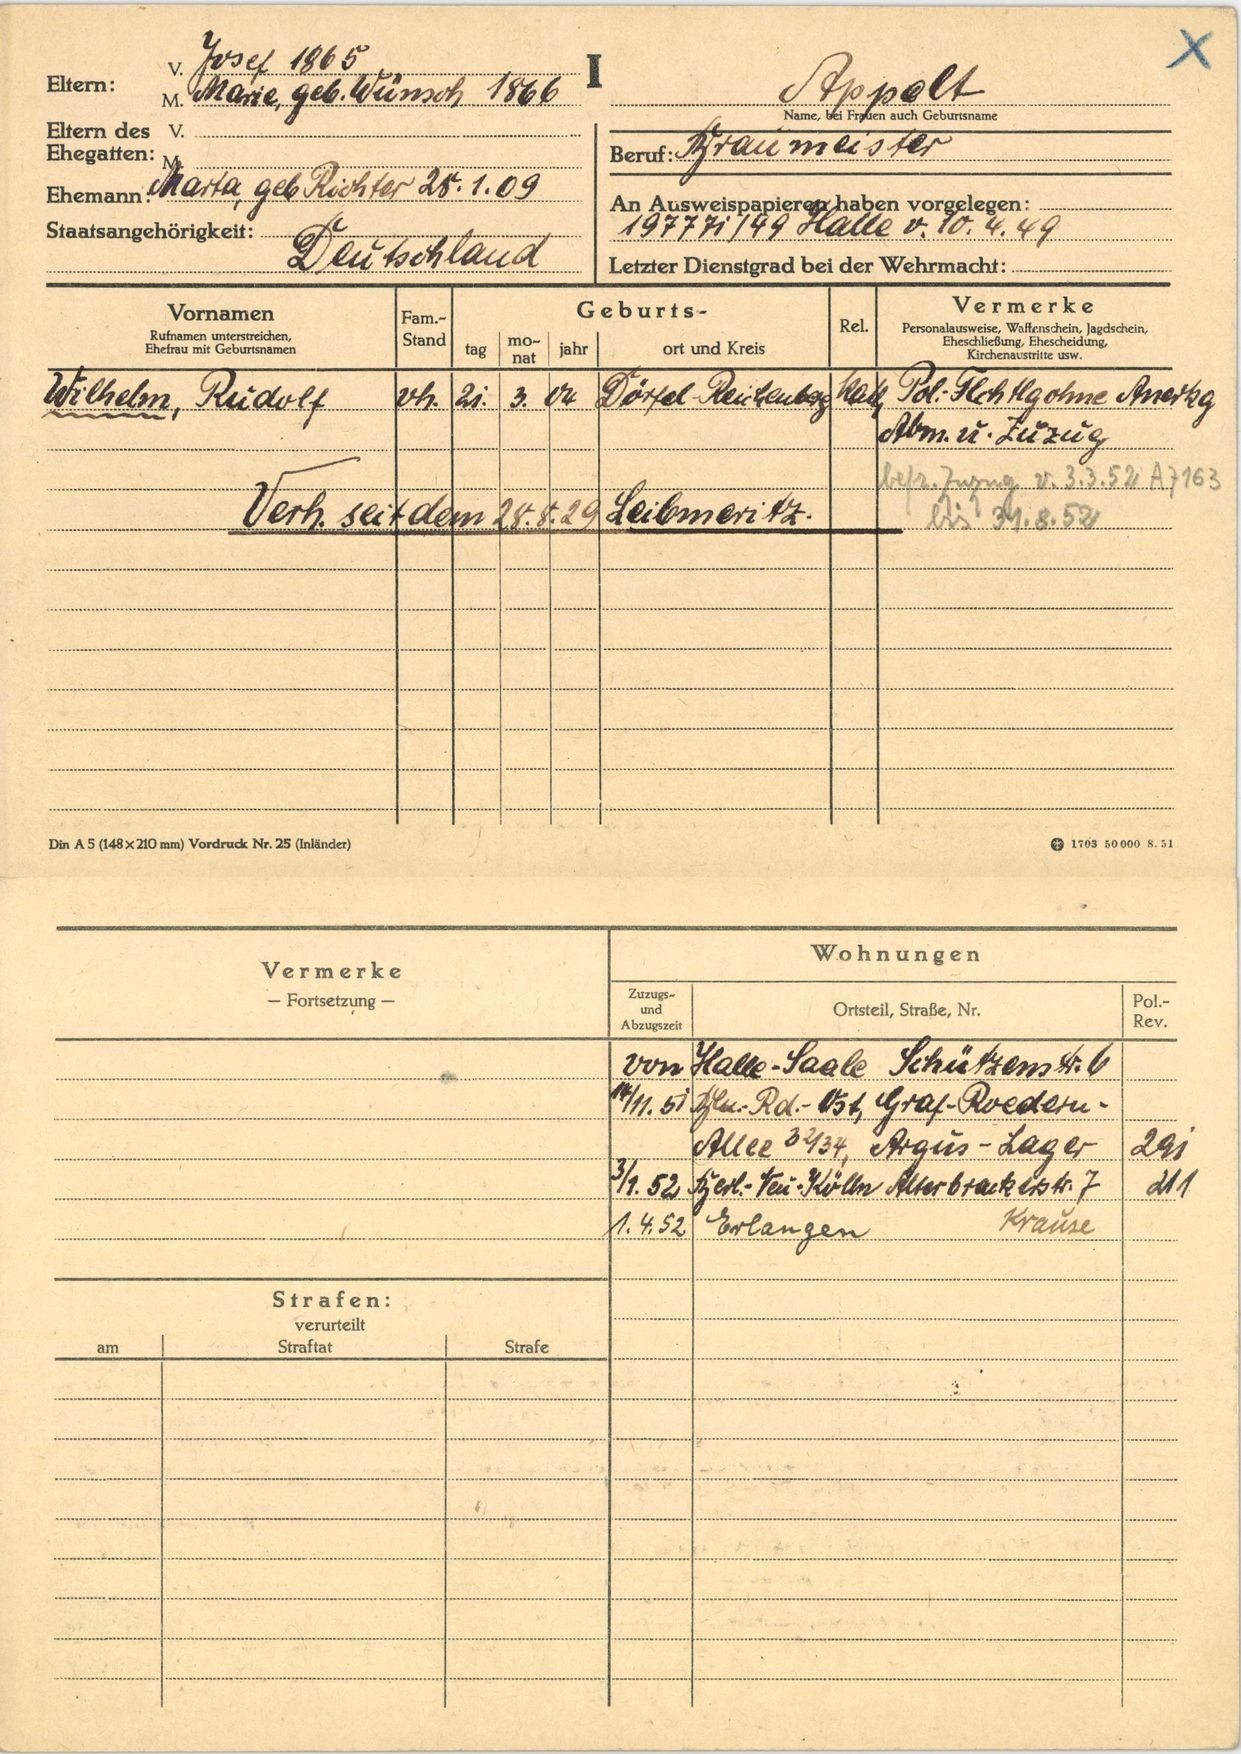
Appelt